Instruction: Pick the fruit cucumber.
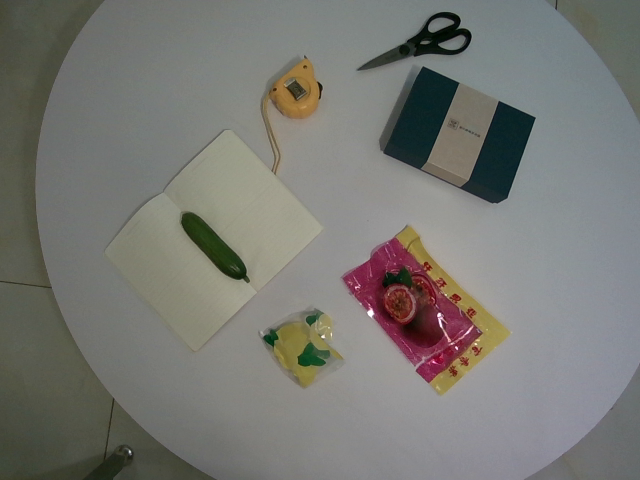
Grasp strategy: vertical